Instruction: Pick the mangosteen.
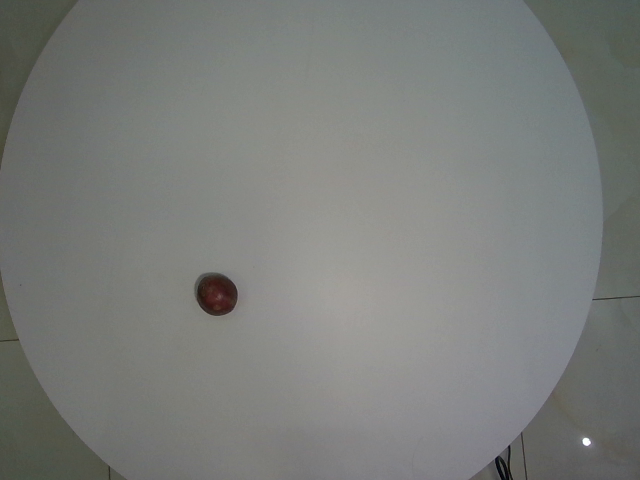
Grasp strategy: vertical